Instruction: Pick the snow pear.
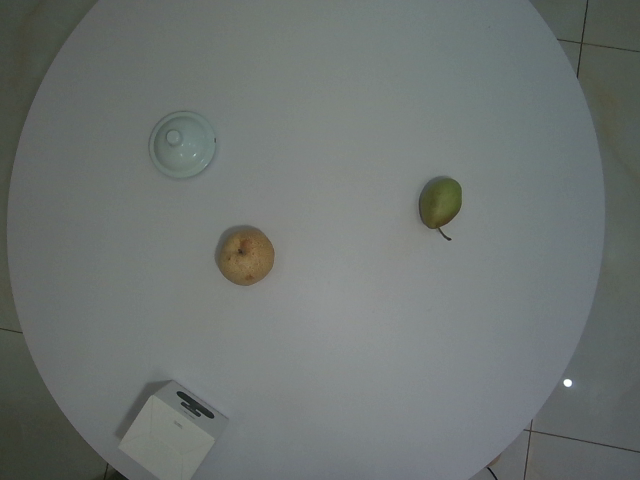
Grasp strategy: vertical